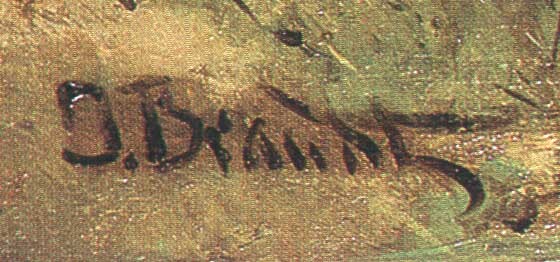
Signature of: józef brandt